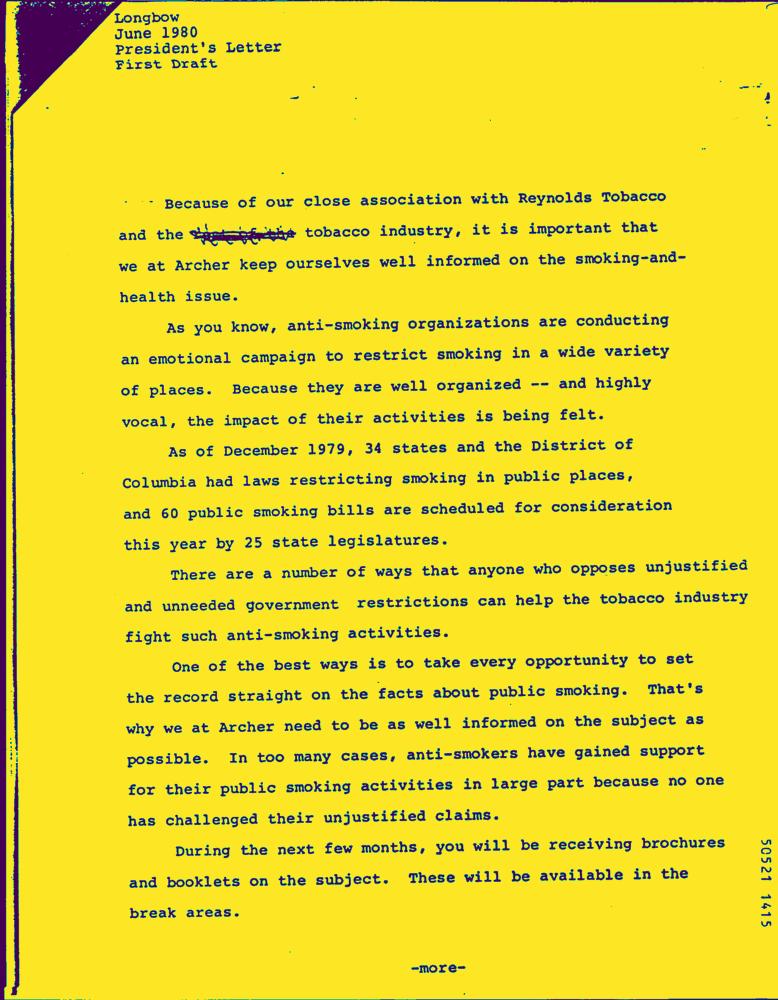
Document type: Letter-Doc